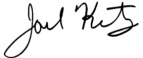
Signature of: joel kretz